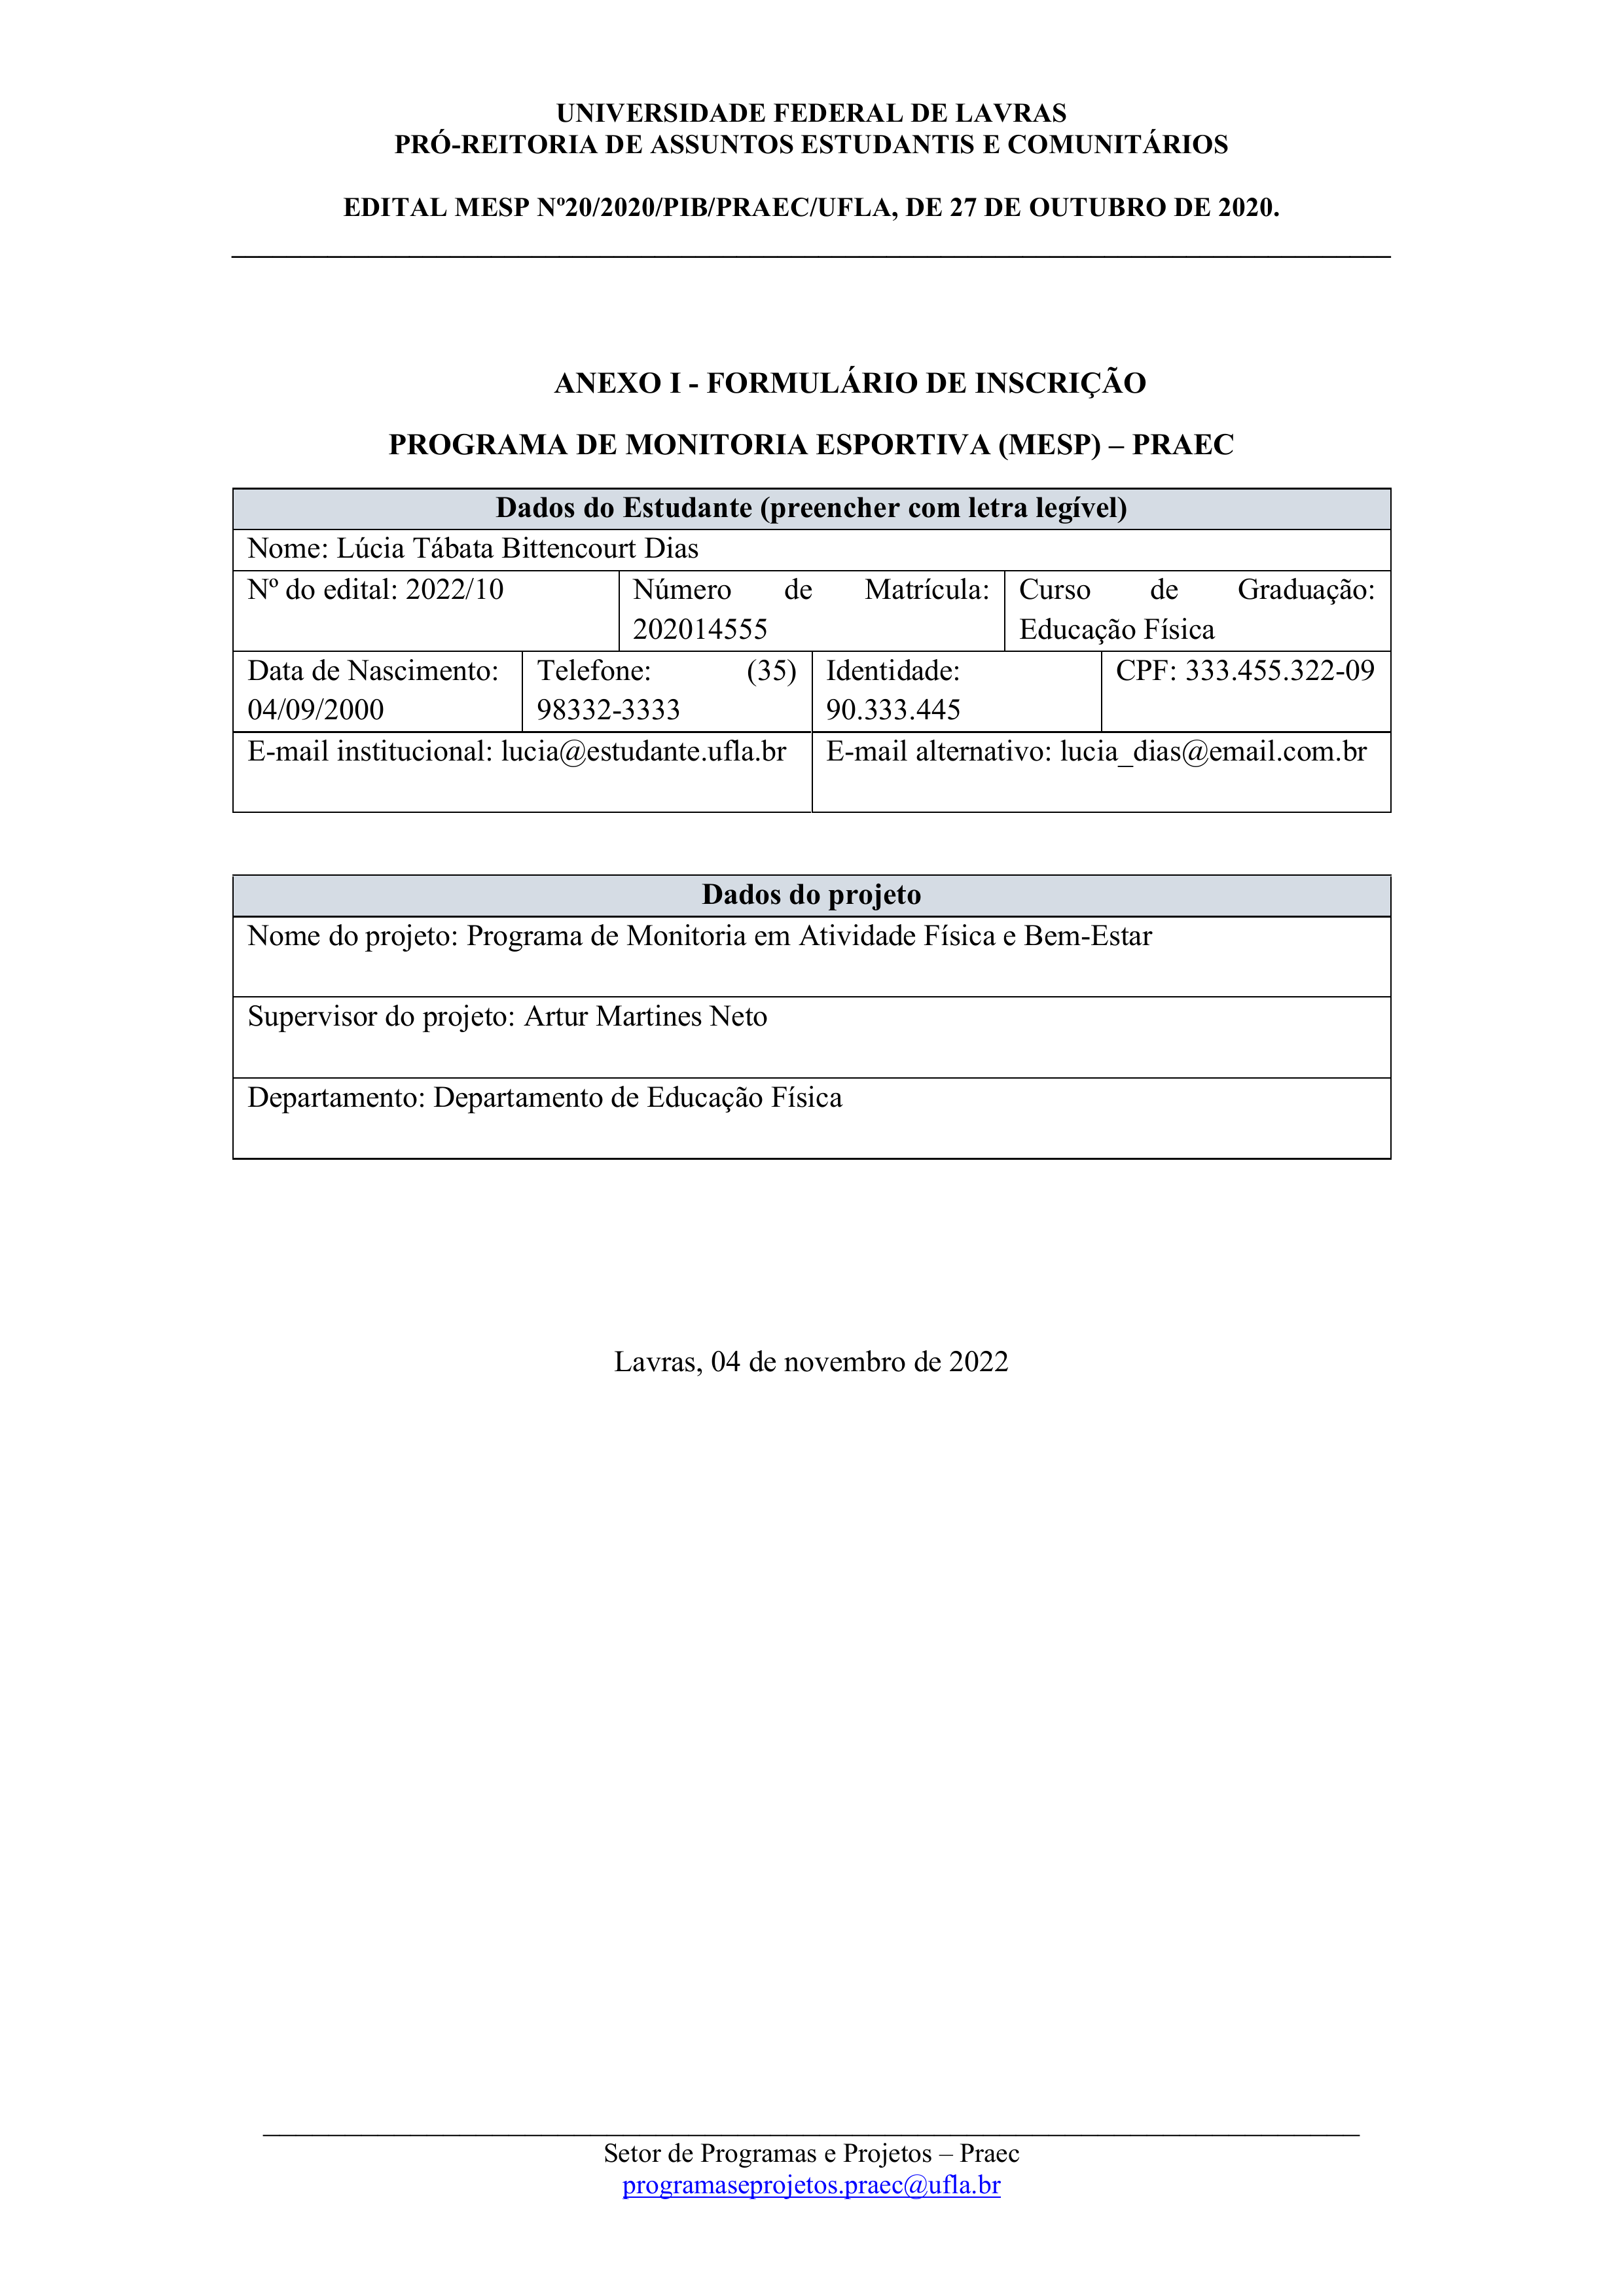
UNIVERSIDADE FEDERAL DE LAVRAS
PRÓ-REITORIA DE ASSUNTOS ESTUDANTIS E COMUNITÁRIOS
EDITAL MESP Nº20/2020/PIB/PRAEC/UFLA, DE 27 DE OUTUBRO DE 2020.
ANEXO I - FORMULÁRIO DE INSCRIÇÃO
PROGRAMA DE MONITORIA ESPORTIVA (MESP) — PRAEC
(preencher com letra legível)
Dados do Estudante
Nome:
Lúcia Tábata Bittencourt Dias
Nº do edital:
2022/10
Número de Matrícula:
202014555
Curso de Graduação:
Educação Fisica
Data de Nascimento:
04/09/2000
Telefone:
(35)
98332-3333
Identidade:
90.333.445
CPF:
333.455.322-09
E-mail institucional:
lucia@estudante.ufla.br
E-mail alternativo:
lucia_dias@email.com.br
Dados do projeto
Nome do projeto:
Programa de Monitoria em Atividade Física e Bem-Estar
Supervisor do projeto:
Artur Martines Neto
Departamento:
Departamento de Educação Física
Lavras, 04 de novembro de 2022